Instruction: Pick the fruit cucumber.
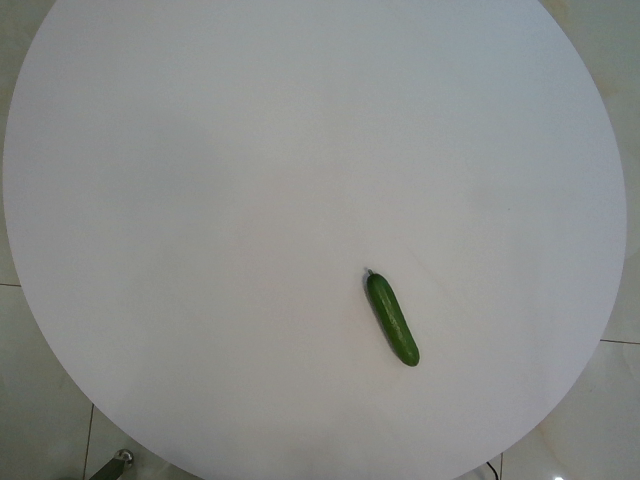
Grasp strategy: vertical